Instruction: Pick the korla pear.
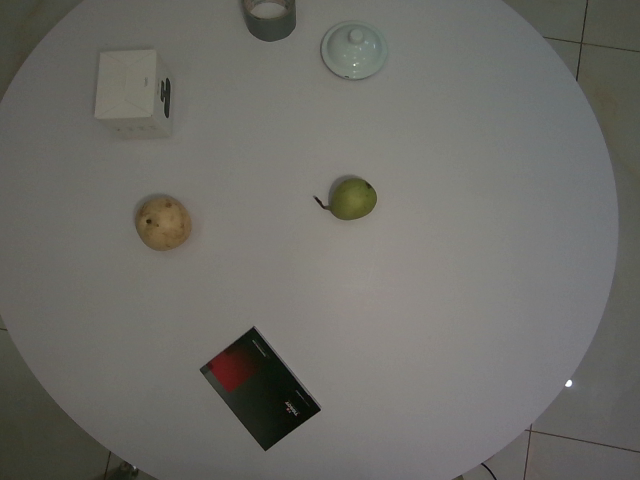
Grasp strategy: vertical